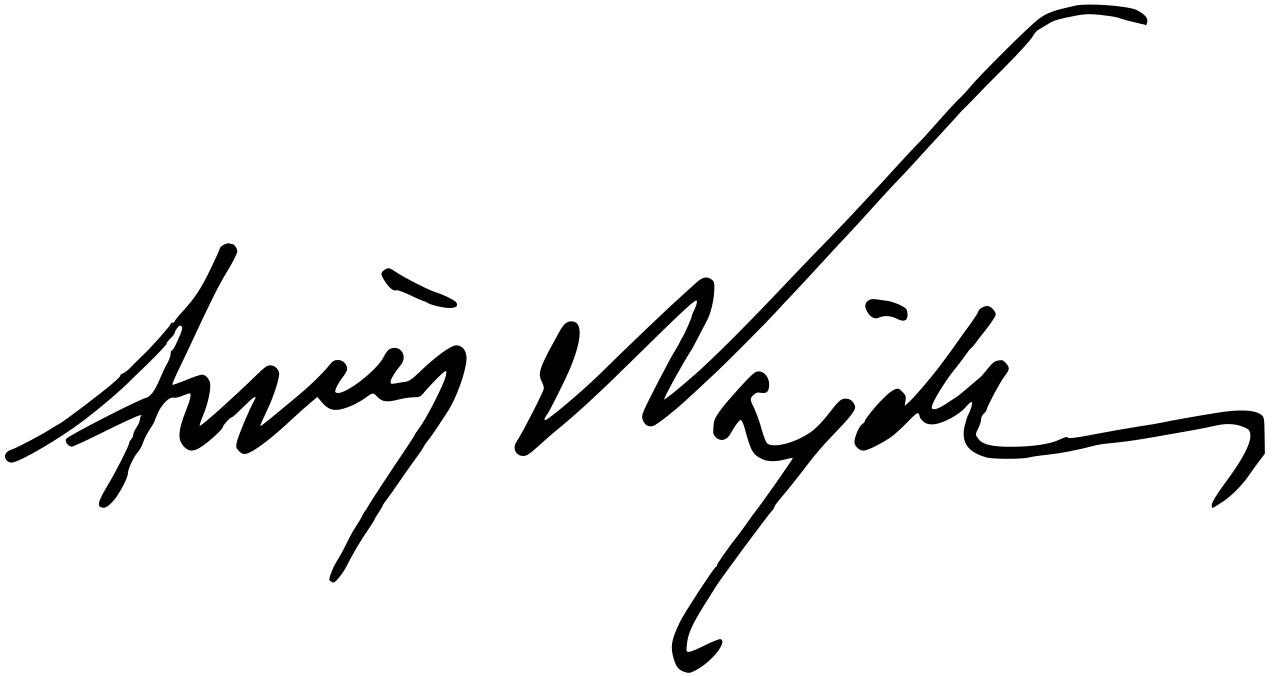
Signature of: andrzej wajda